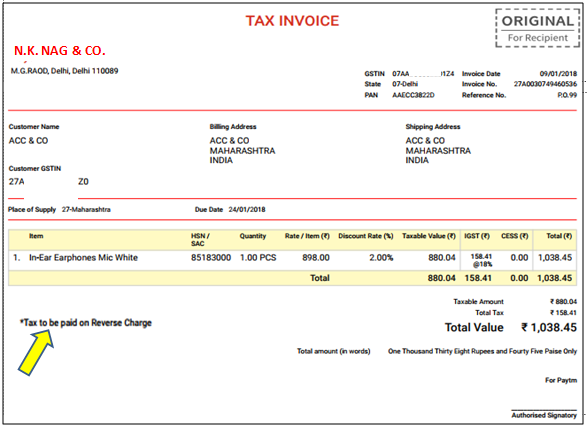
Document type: Invoice